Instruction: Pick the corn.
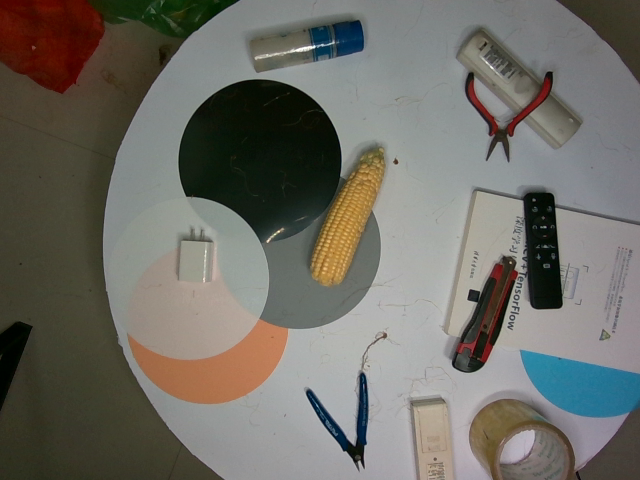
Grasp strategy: vertical